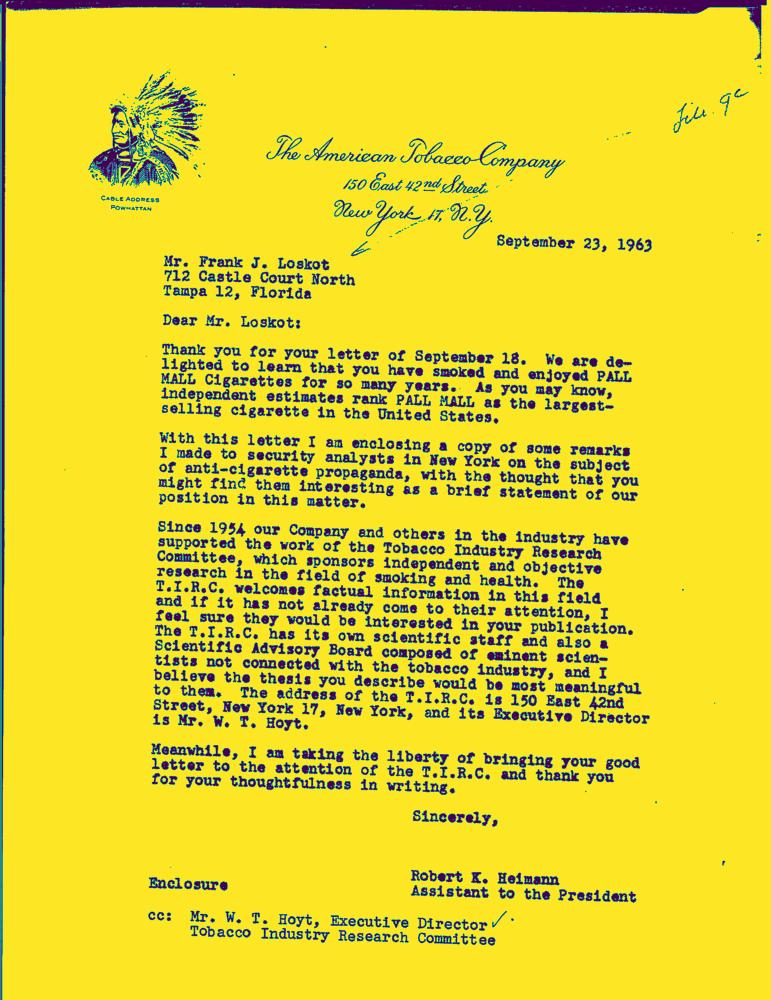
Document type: Letter-Doc